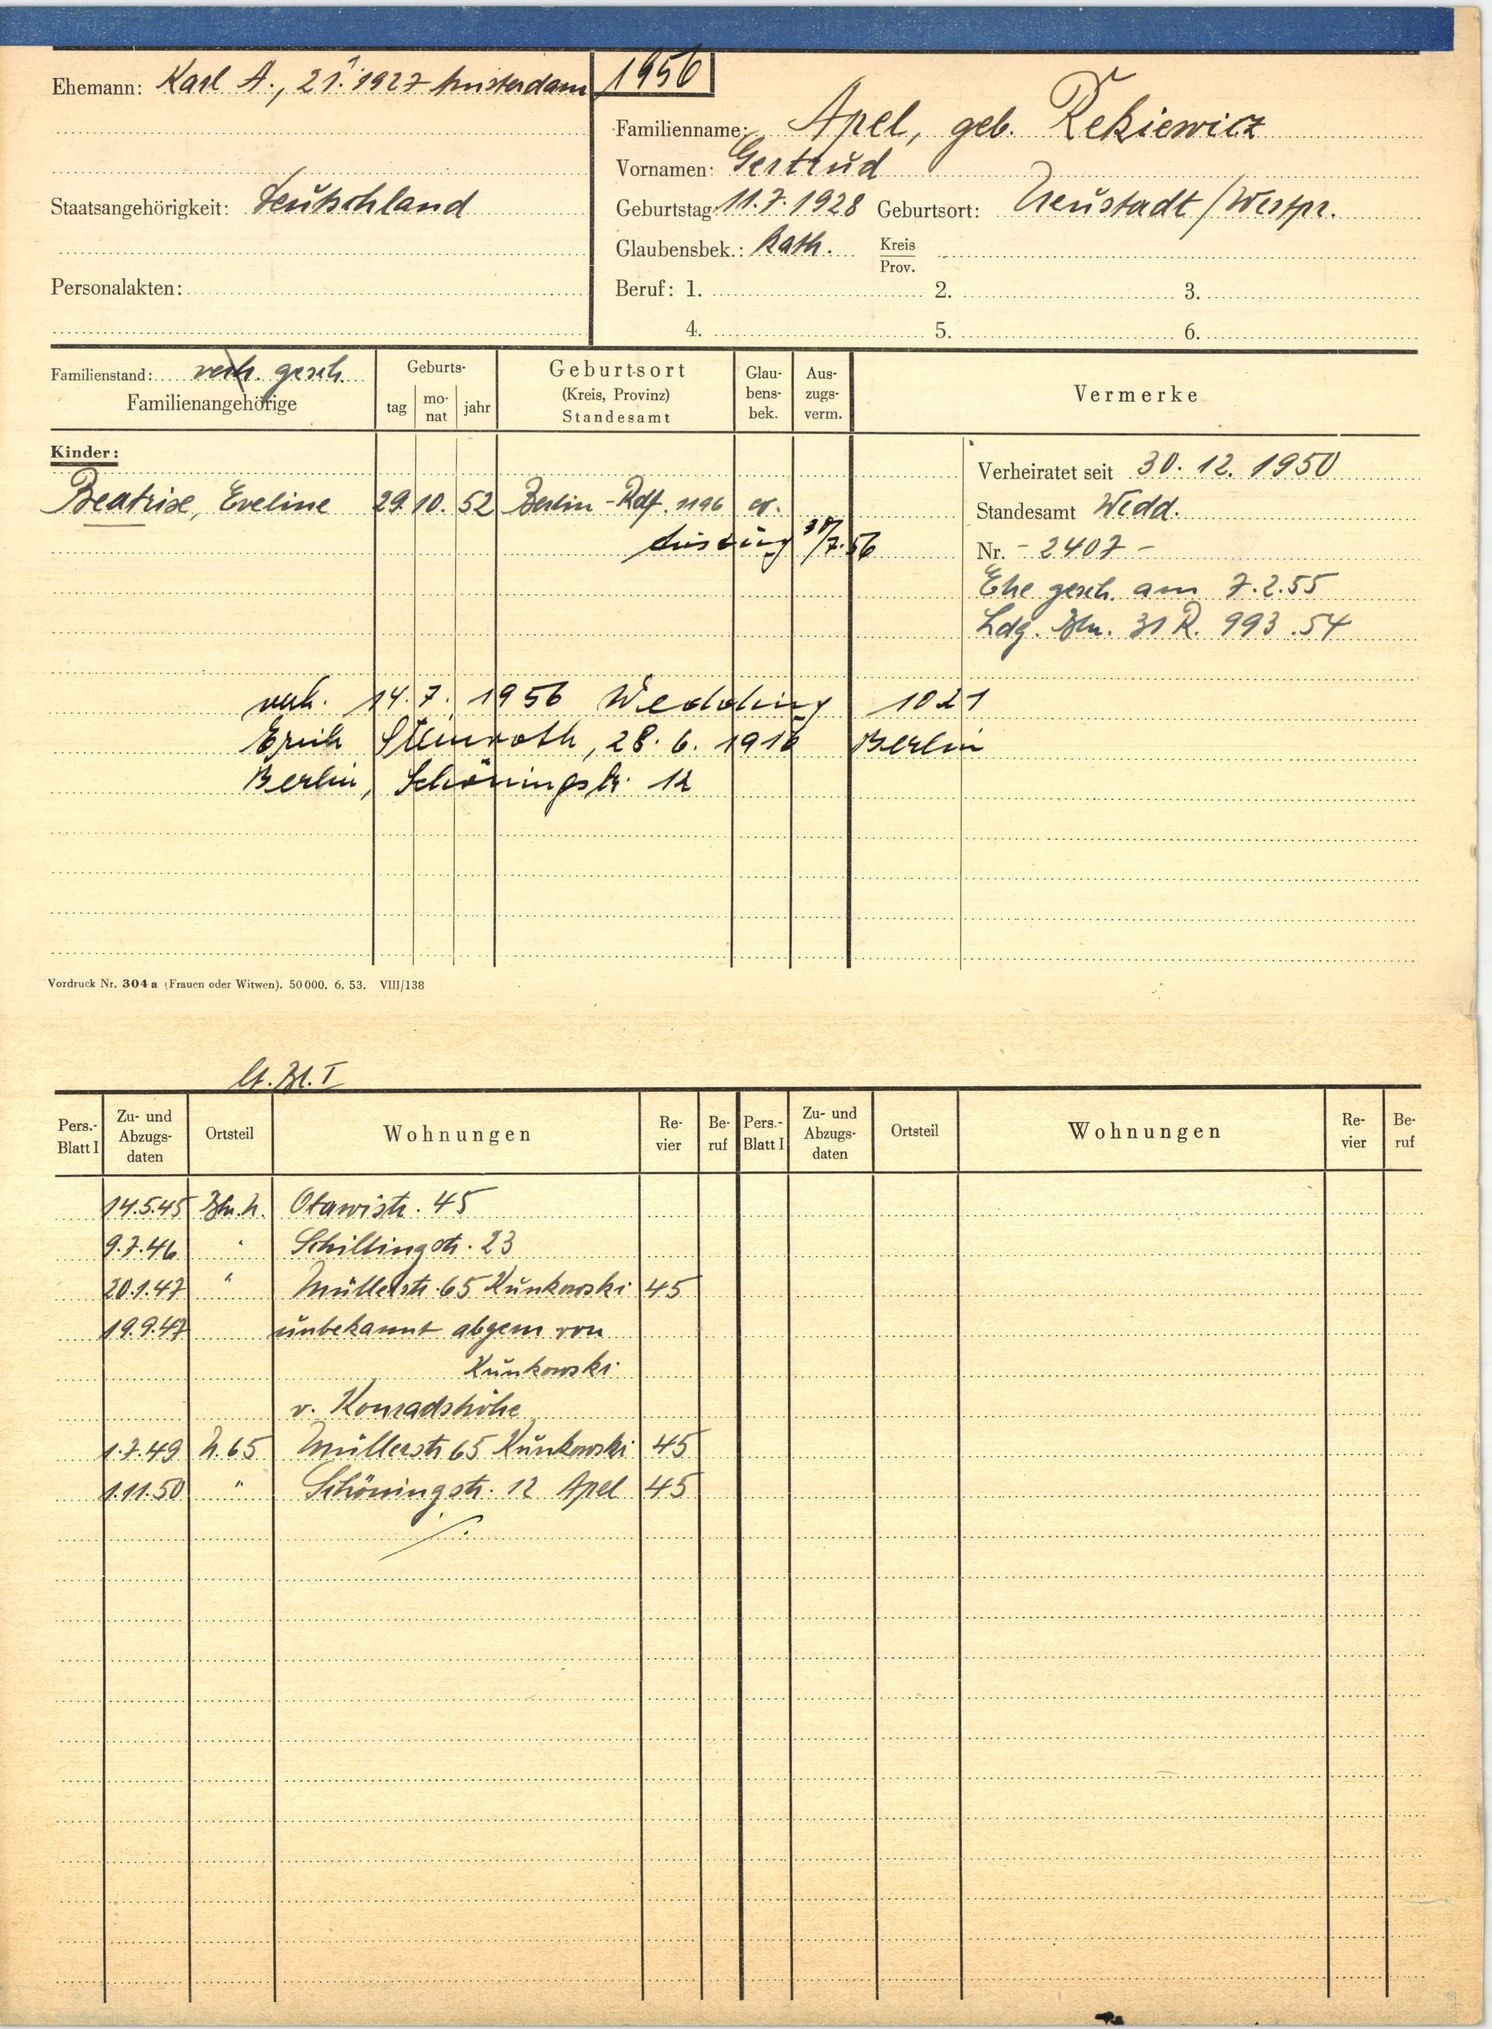
Apel, geb. Rekiewicz